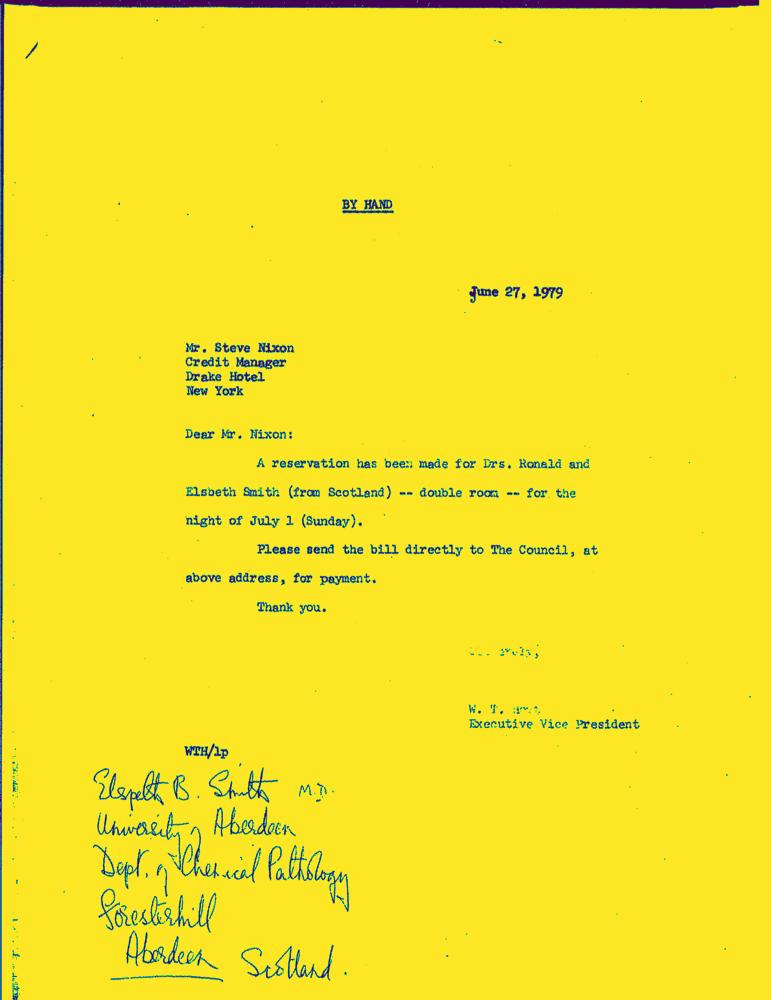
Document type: Letter-Doc